Identify and extract the amount in words, amount in numbers, payee name, cheque date, and bank name from the image.
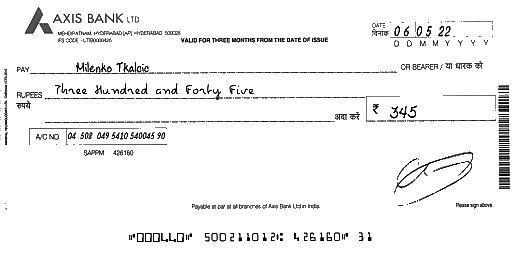
amt_in_words: Three Hundred and Forty Five
amt_in_figures: 345
payee_name: Milenko Tkalcic
bank_name: AXIS BANK
cheque_date: 06/05/22